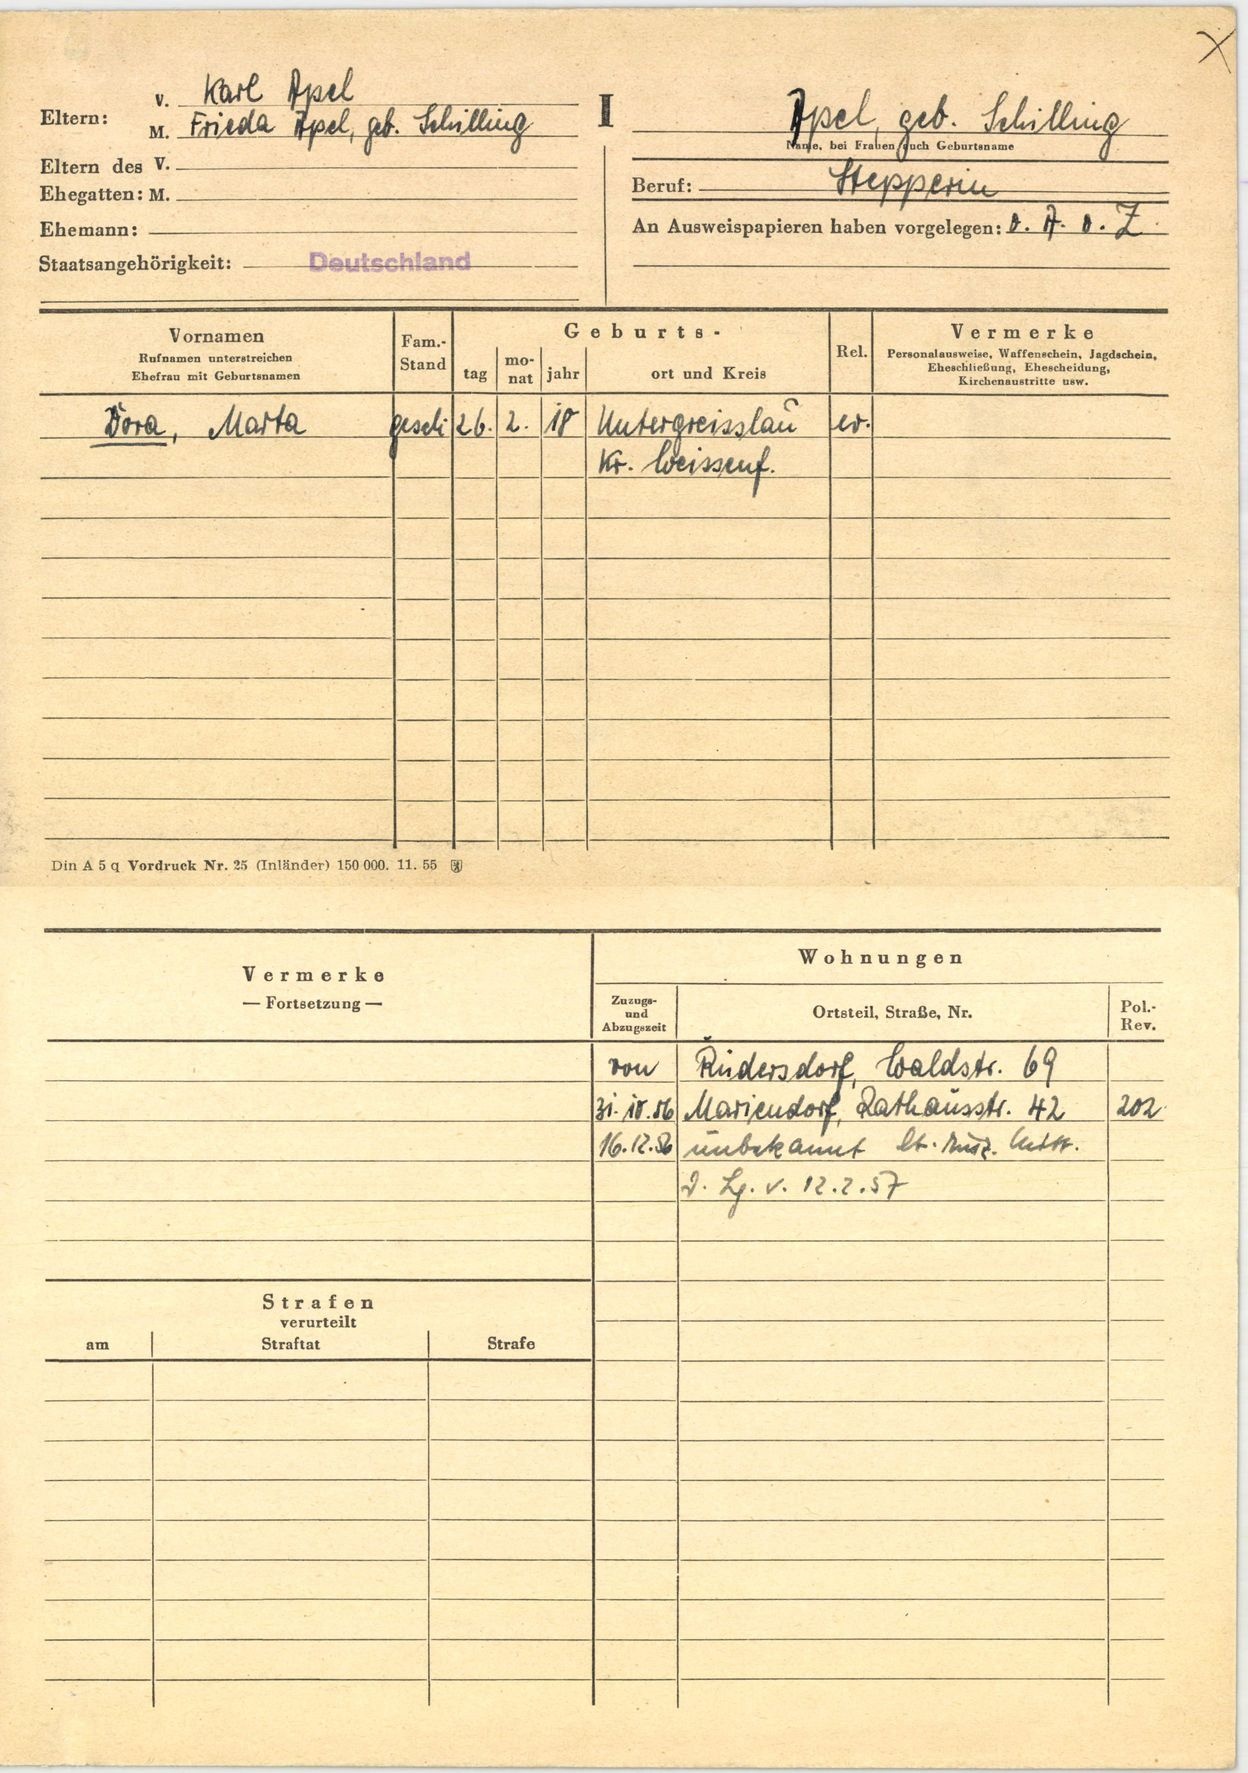
Apel, geb. Schilling